Question: Talk about the condition:
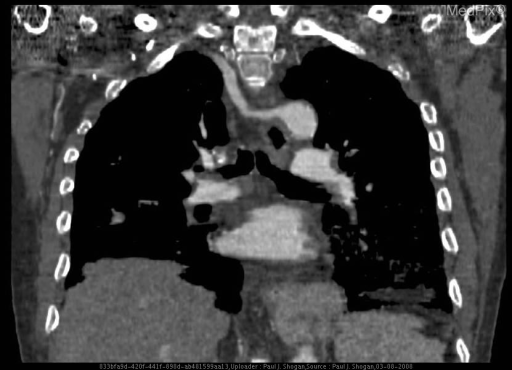
Answer: The disease is discussed as: Condition: Left-sided Aortic Arch with an Aberrant Right Subclavian Artery

Discussion:

A left-sided aortic arch with an aberrant right subclavian artery is a relatively common finding, affecting approximately 1/100 people, and may be an isolated anomaly or occur with associated congenital heart disease.    The aberrant right subclavian artery forms secondary to the involution of a segment of the embryonic right 4th aortic arch, between the right subclavian and right common carotid arteries.  Thus, the right subclavian artery arises from the posterior medial wall of the aorta arch as the last branching vessel, crosses the retrotracheal space posterior to the esophagus, and lays anterolateral to the spine ascending on the right towards the thoracic inlet.

This anomaly may go undetected on chest radiographs, and is incidentally detected on CT scans obtained for other reasons.  On the lateral chest radiograph, findings may be normal, or the anomalous artery will be visualized as an area of increased density in the retrotracheal space, with a focal impression upon the posterior wall of the trachea.  The posteroanterior chest radiograph will demonstrate an area of increased soft-tissue density in the right paratracheal region.

Additionally, at the point of origin the artery may arise from an aortic diverticulum (Kommerell diverticulum) potentially causing compression of the esophagus and inducing symptoms of dysphagia (“dysphagia lusoria” or “dysphagia by freak of nature” as described by Dr. David Bayford in 1794), most often in the elderly.